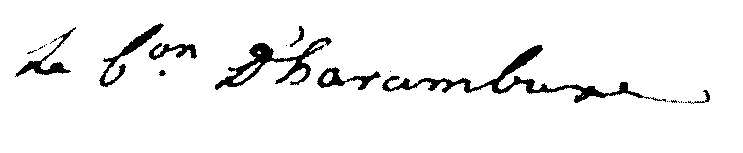
Signature of: louis françois alexandre d harambure